Question: Which state is mentioned in the document?
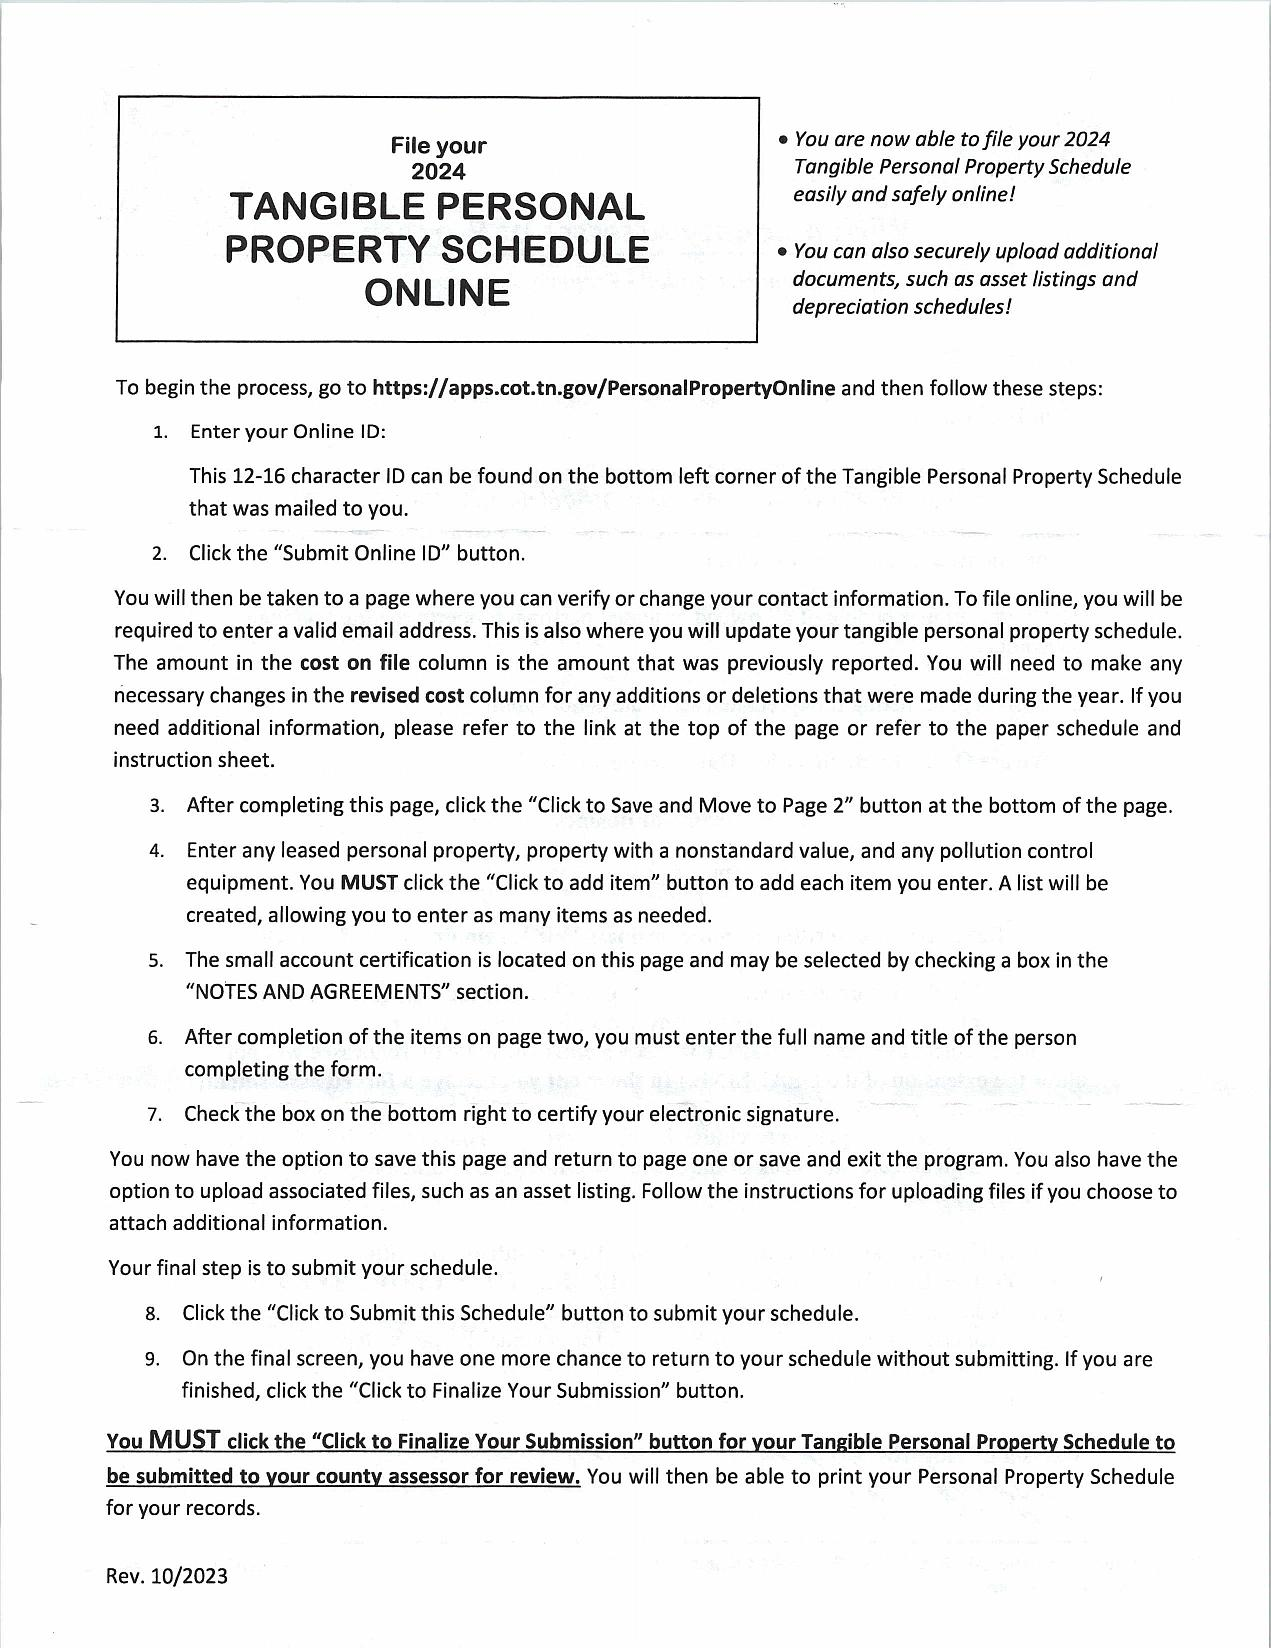
Answer: "TN"